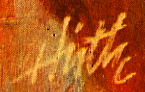
Signature of: harry farmlett